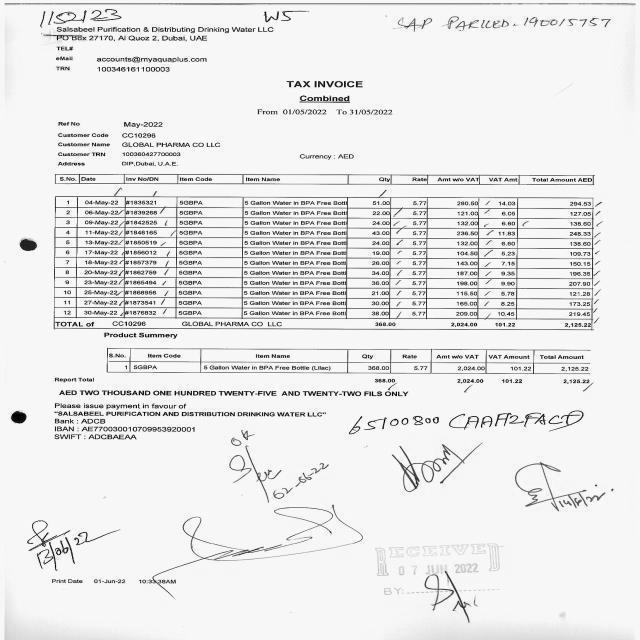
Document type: Invoice